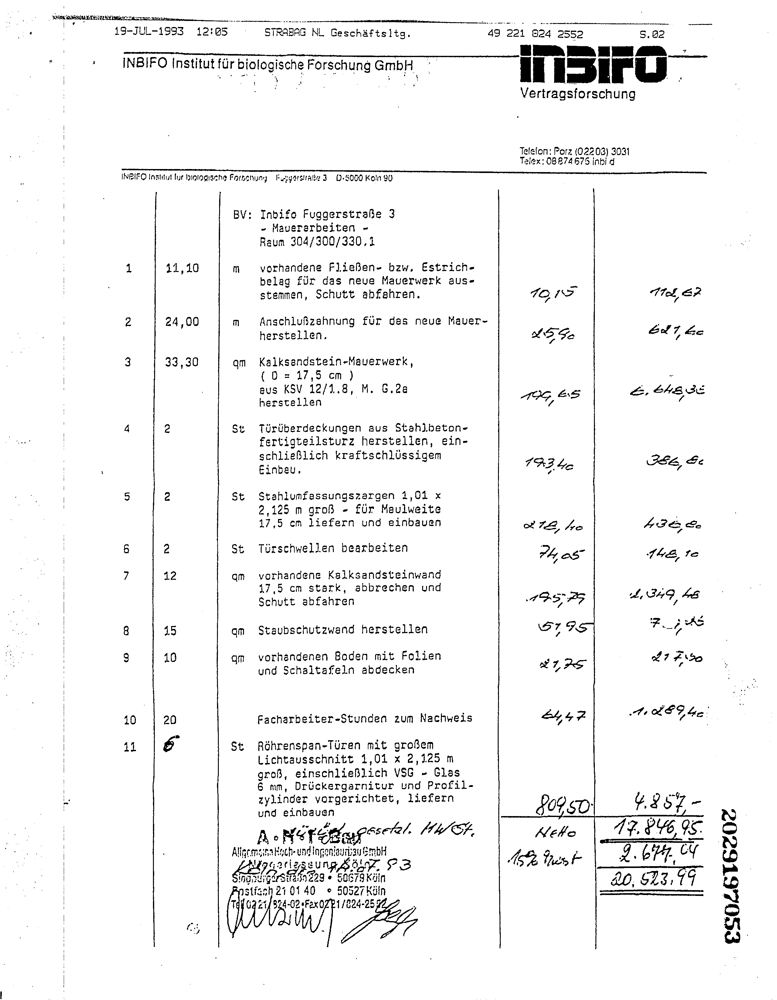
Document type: Invoice